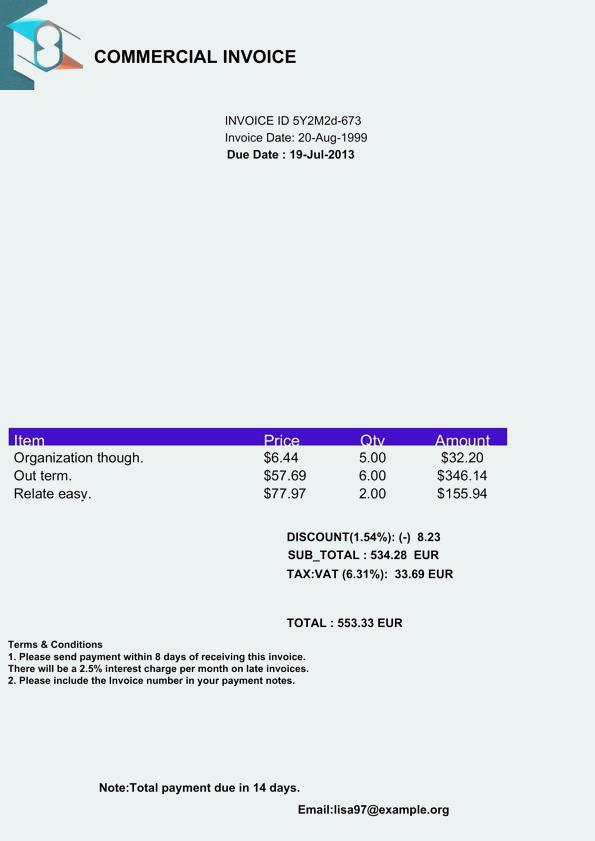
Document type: Invoice